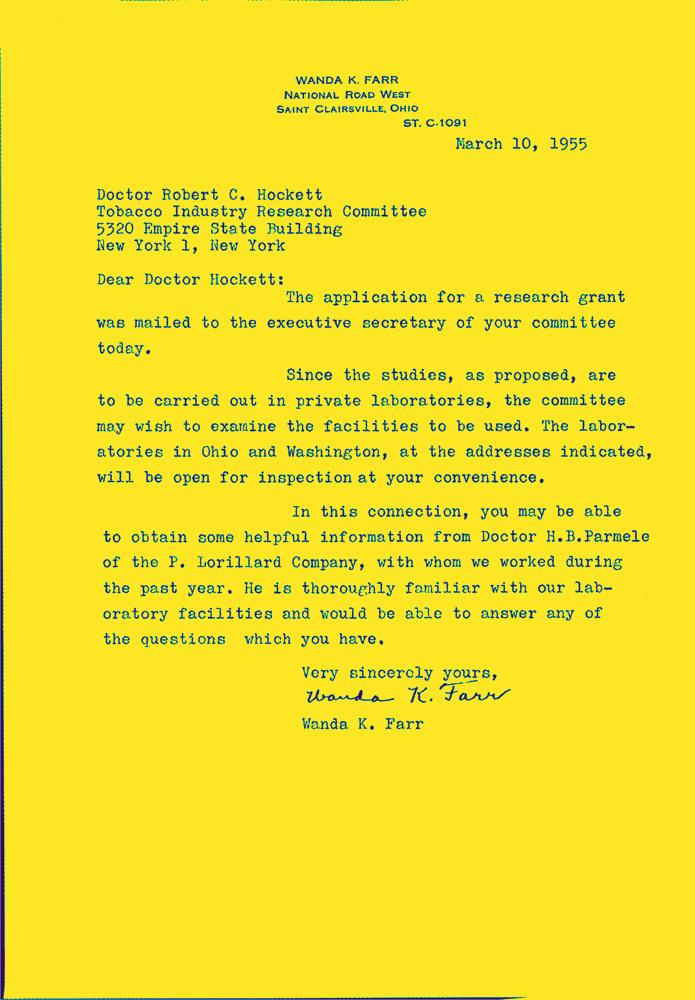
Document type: Letter-Doc